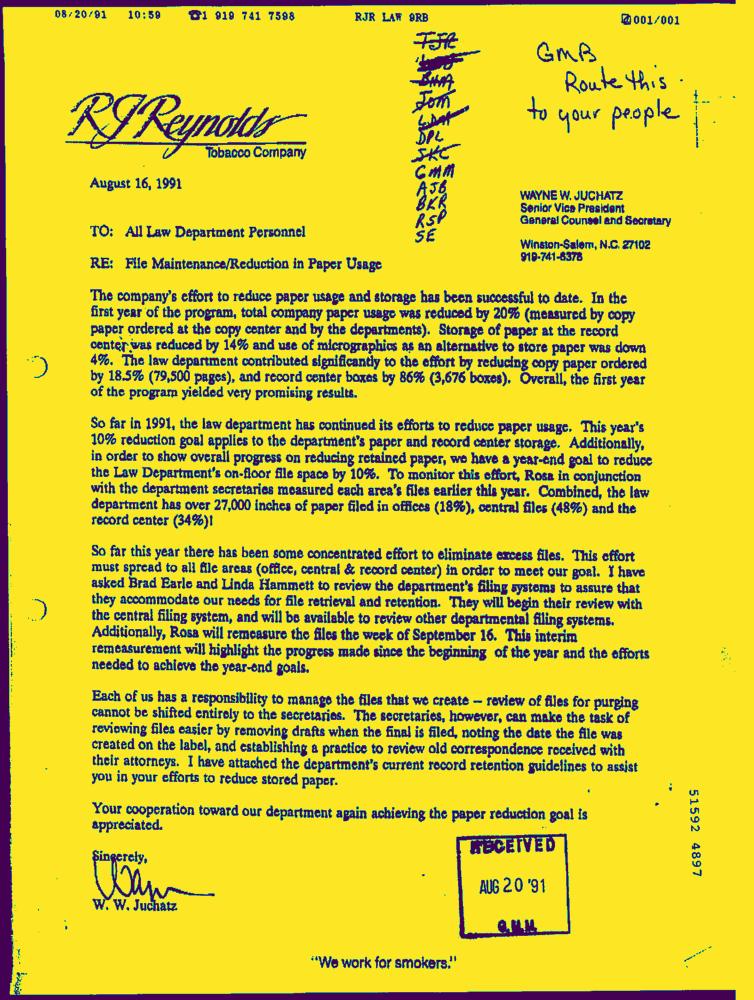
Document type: Letter-Doc